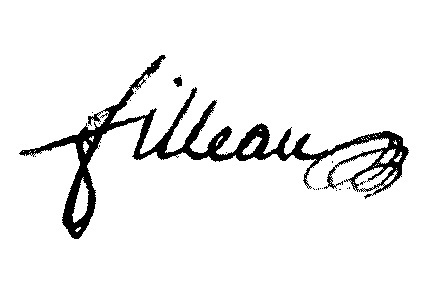
Signature of: charles blaise félix filleau